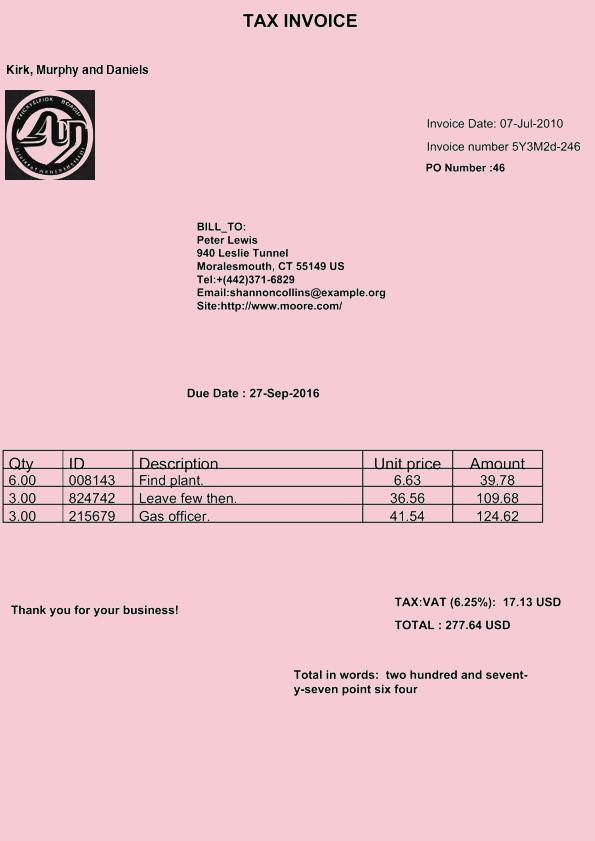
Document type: Invoice